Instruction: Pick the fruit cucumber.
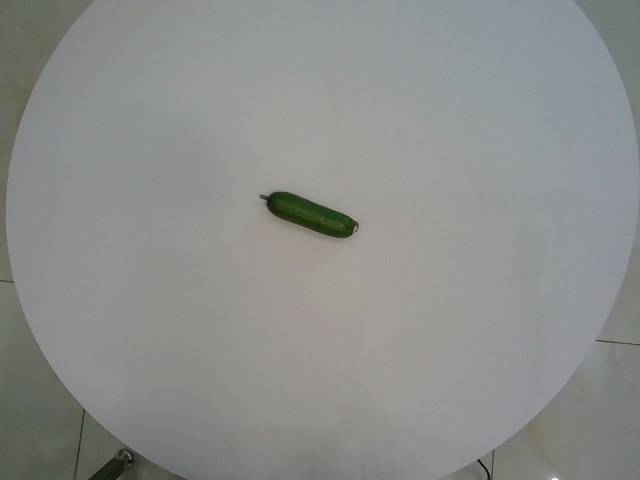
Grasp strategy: vertical